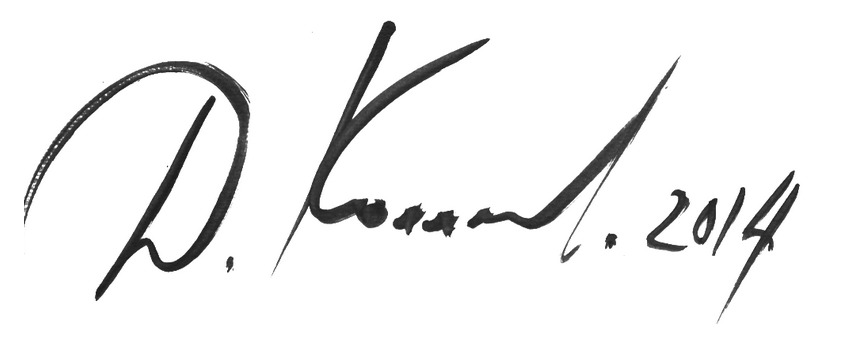
Signature of: darya kollegova